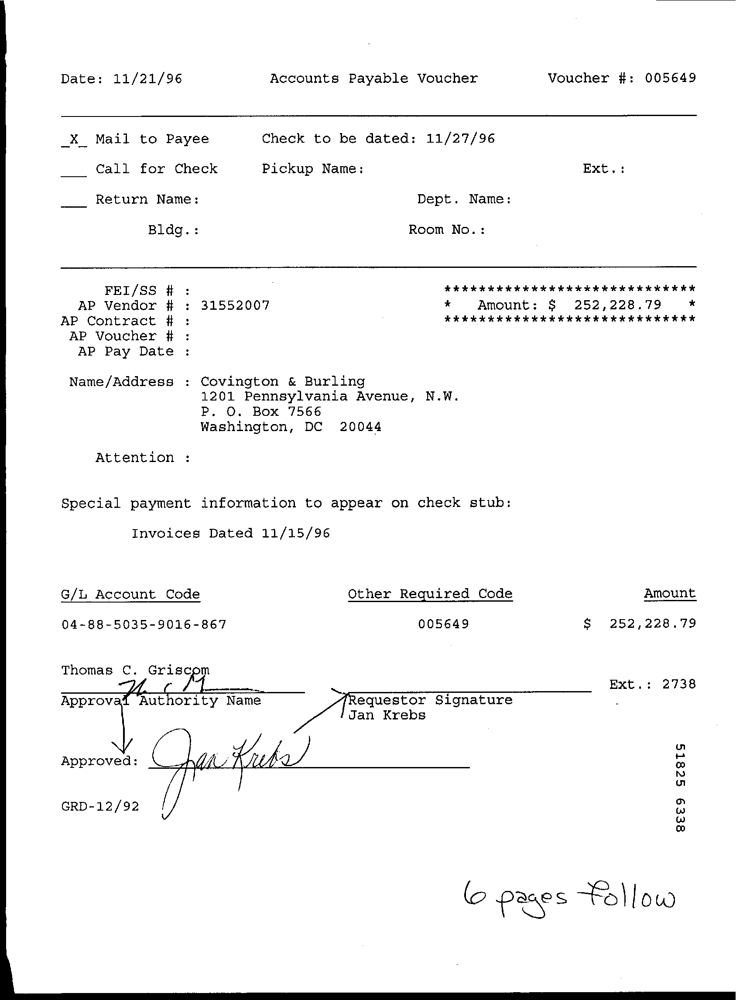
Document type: Invoice